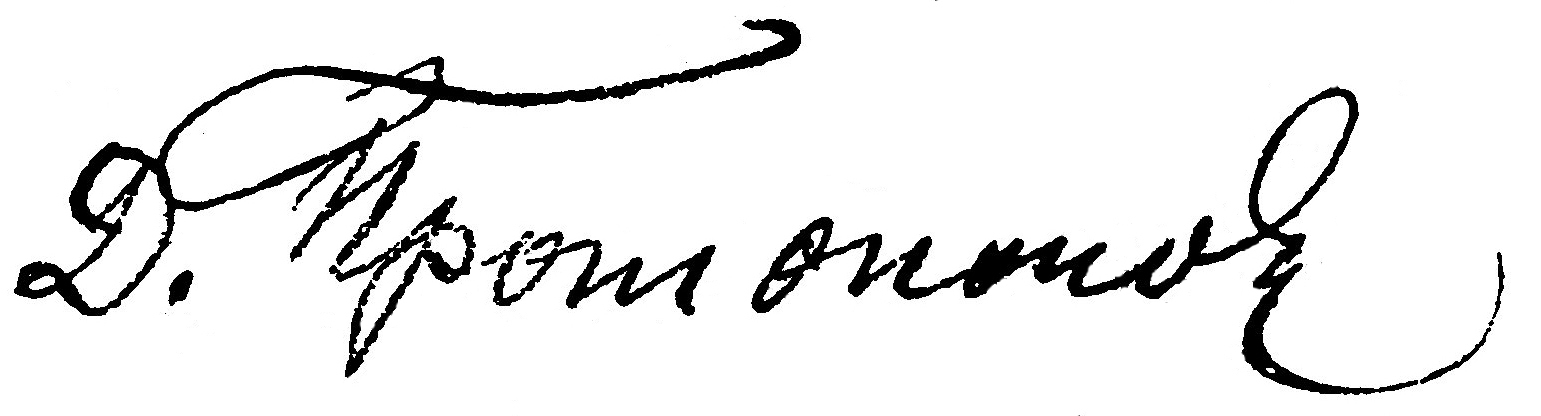
Signature of: q15087157